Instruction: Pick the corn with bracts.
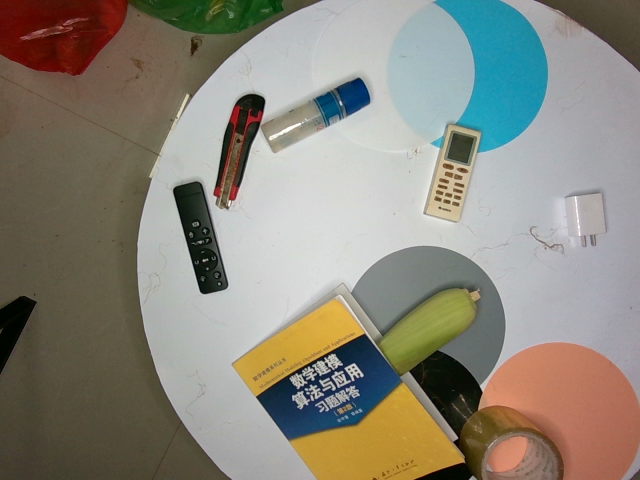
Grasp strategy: vertical